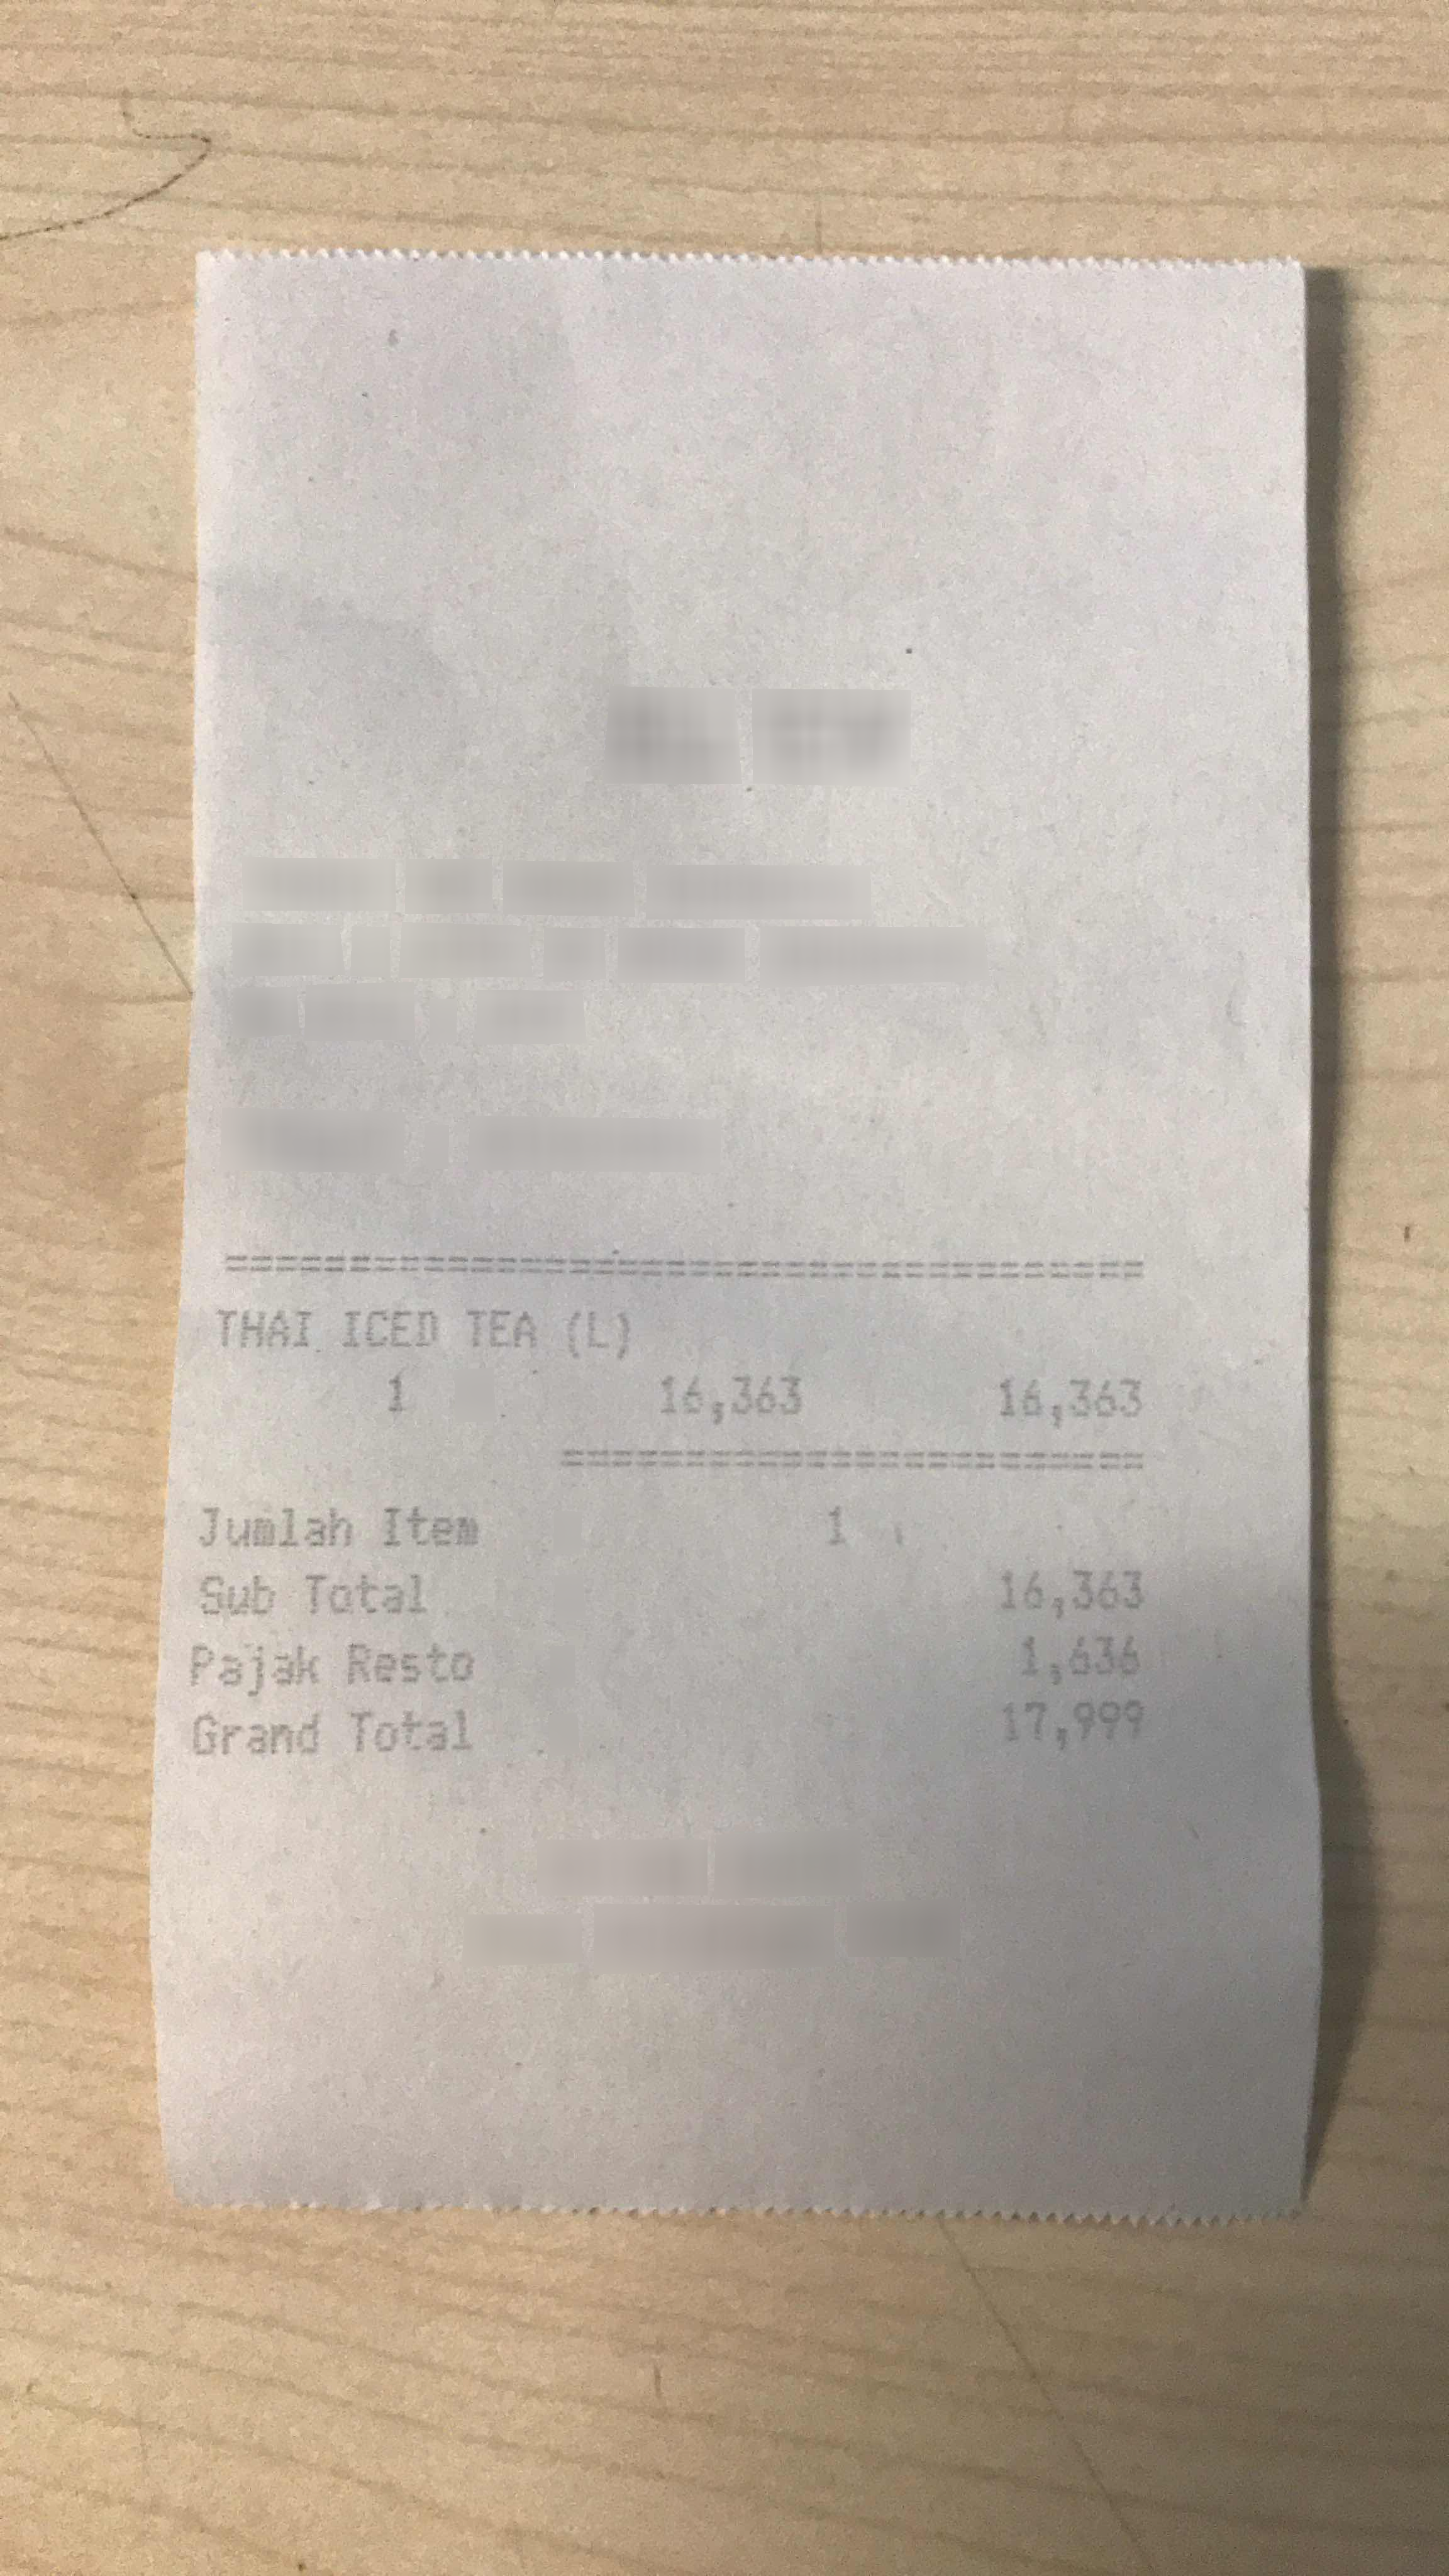
Number of items: 4
Subtotal: 16,363
Tax: 1,636
Total: 17,999
OCR text regions:
text: 1
text: THAI
text: ICED
text: TEA
text: (L)
text: 16,363
text: 16,363
text: Sub
text: Total
text: 16,363
text: Pajak
text: Resto
text: 1,636
text: Grand
text: Total
text: 17,999
text: Jumlah
text: Item
text: 1